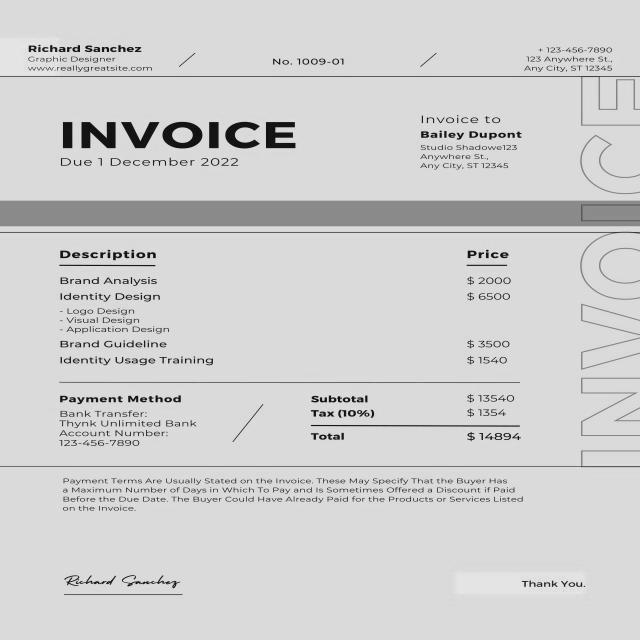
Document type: Invoice